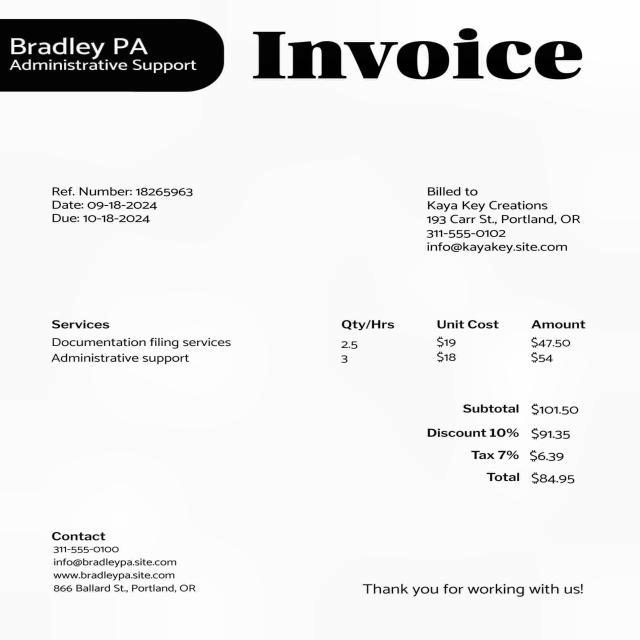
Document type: Invoice